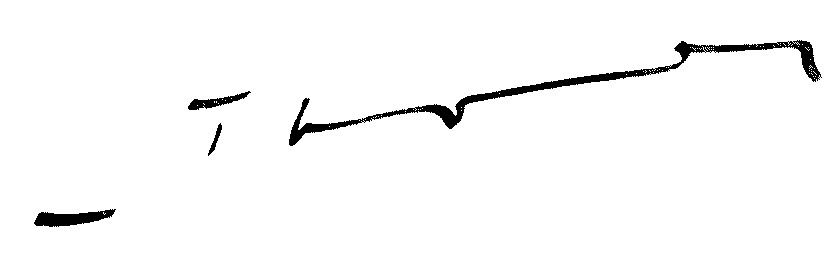
Signature of: louis thoumas